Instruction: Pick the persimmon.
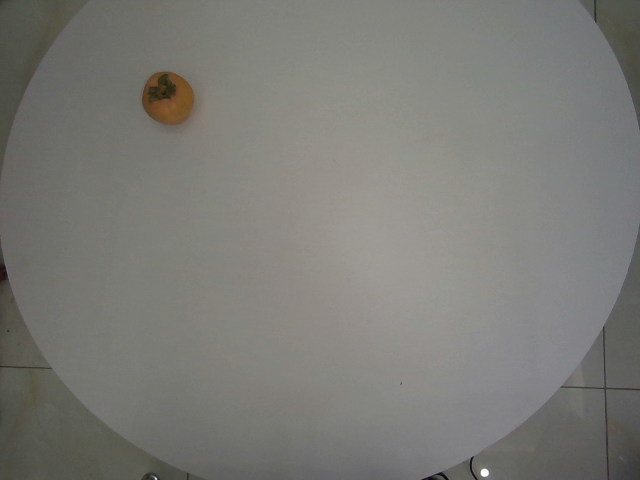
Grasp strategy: vertical